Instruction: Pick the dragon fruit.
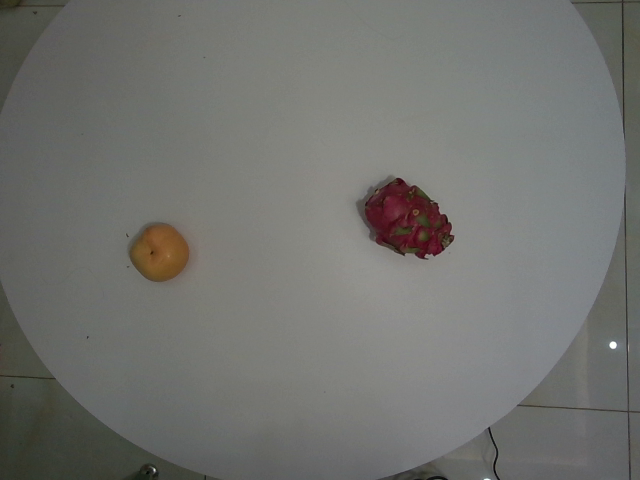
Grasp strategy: vertical